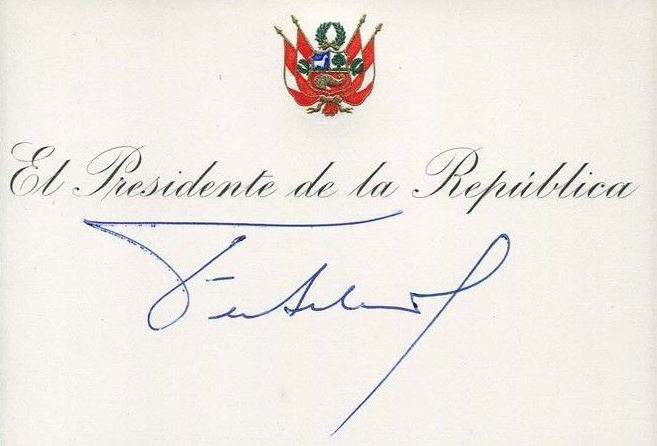
Signature of: fernando belaúnde terry